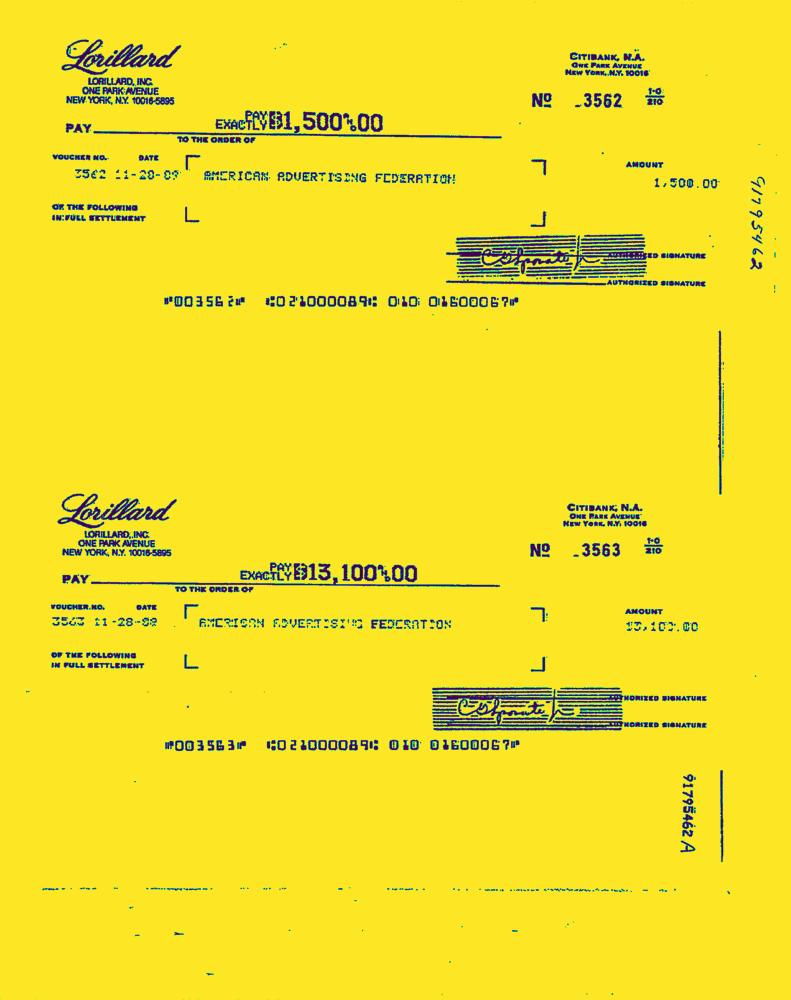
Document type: Invoice-Doc